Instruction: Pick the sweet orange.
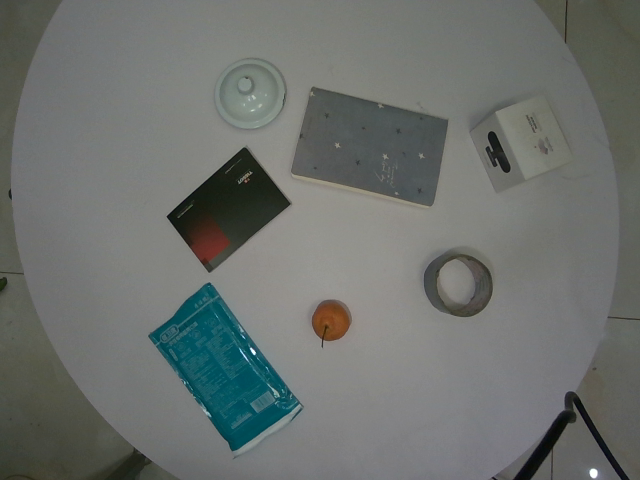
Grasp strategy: vertical